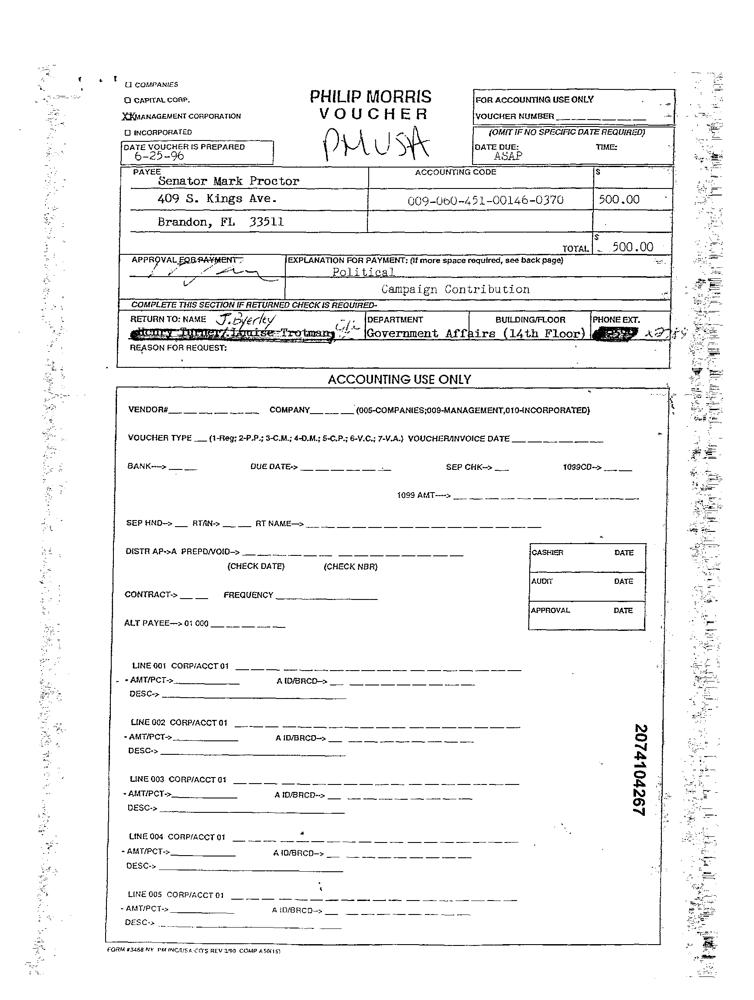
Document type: Invoice